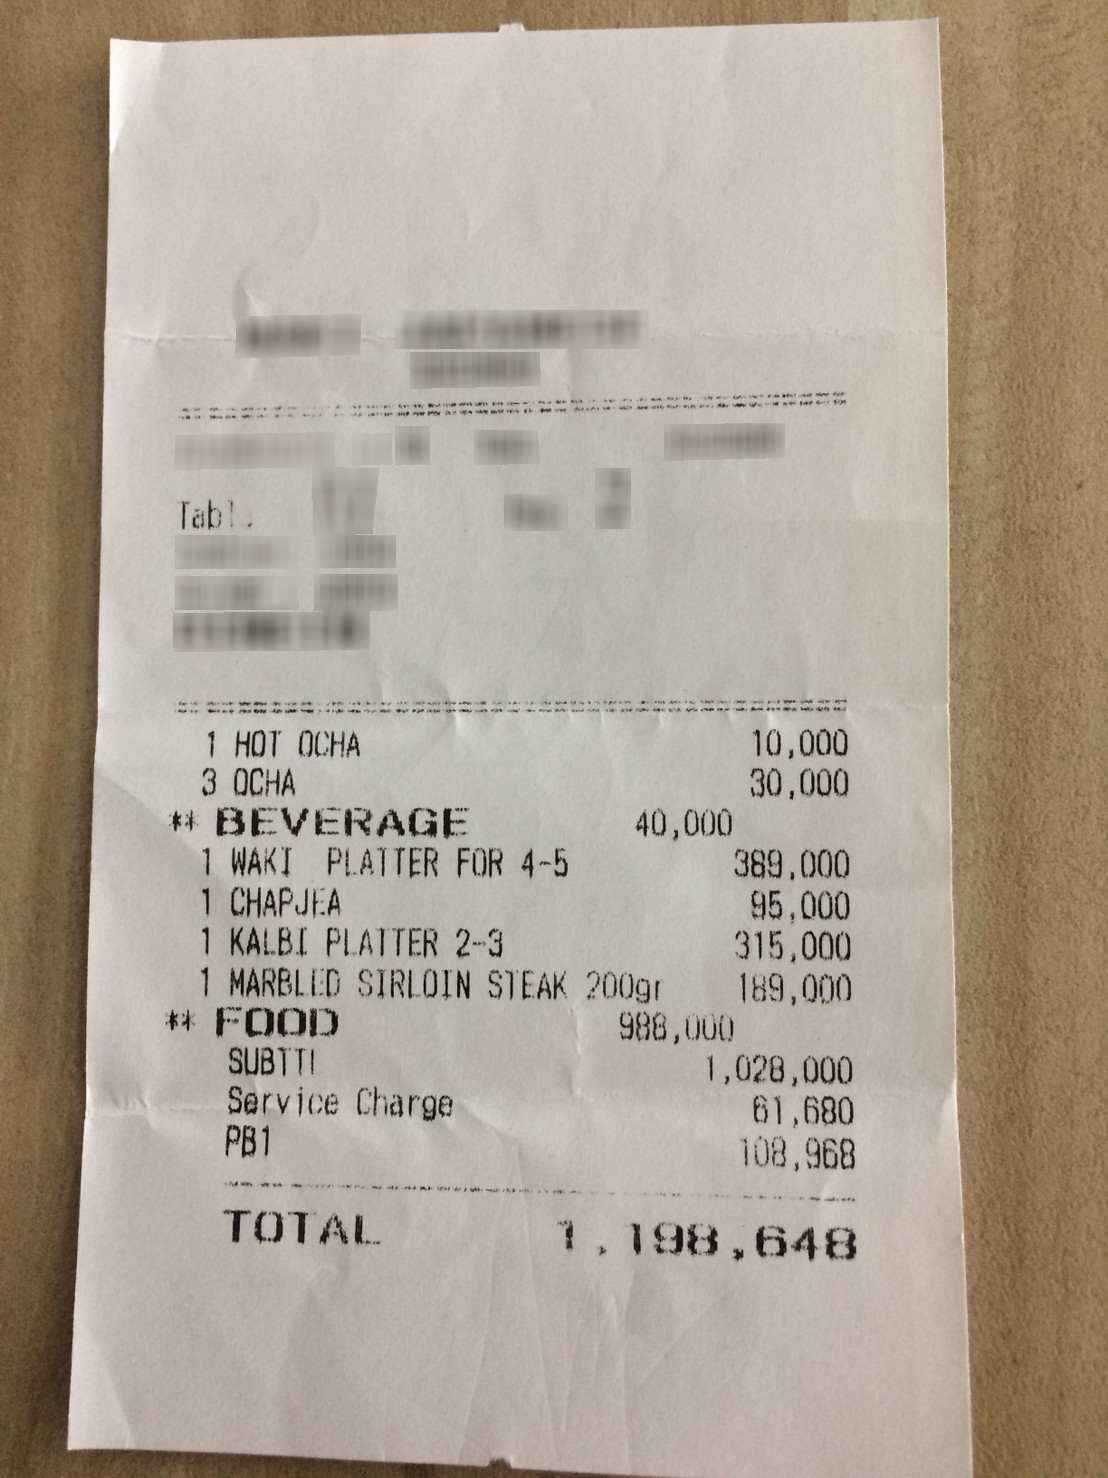
Number of items: 6
Subtotal: 1,028,000
Service charge: 61,680
Tax: 108,968
Other charges: 40,000 988,000
Total: 1,198,648
OCR text regions:
text: 1
text: HOT
text: OCHA
text: 10,000
text: 3
text: OCHA
text: 30,000
text: 1
text: WAKI
text: PLATTER
text: FOR
text: 4-5
text: 389,000
text: 1
text: CHAPJEA
text: 95,000
text: 1
text: KALBI
text: PLATTER
text: 2-3
text: 315,000
text: 1
text: MARBLED
text: SIRLOIN
text: STEAK
text: 200gr
text: 189,000
text: SUBTTL
text: 1,028,000
text: Service
text: Charge
text: 61,680
text: PB1
text: 108,968
text: BEVERAGE
text: 40,000
text: FOOD
text: 988,000
text: TOTAL
text: 1,198,648